Question: What are the imaging findings?
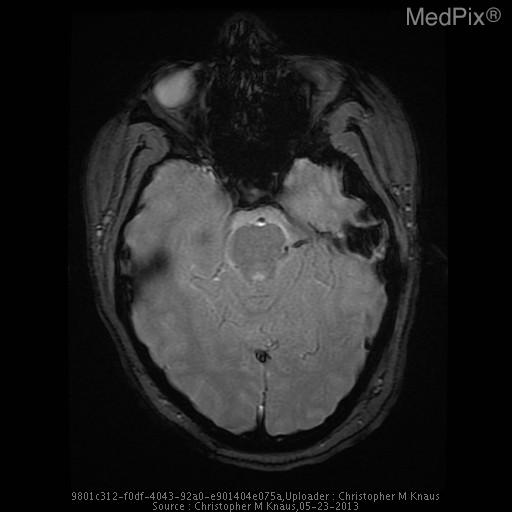
Answer: The imaging shows The vein of Galen, straight sinus, and dominant left transverse venous dural sinus are particularly hyperattenuating, and apparently prominent in caliber.

The superior sagittal sinus is notably less hyperattenuating and is normal in appearance.  The right transverse dural venous sinus is hypoplastic.

Gray/white matter discrimination is preserved.  There is no evidence for infarction or intracranial hemorrhage.  There are no brain masses or mass effect.  There is no hydrocephalus.

The skull is intact.  The partially imaged aerated portions of the skull base are free of significant effusions..

Impression: The vein of Galen, straight sinus, and dominant left transverse venous dural sinus are all particularly hyperattenuating and apparently prominent in caliber, all very concerning for thrombosis. The GRE sequence reverifies GRE blooming consistent with thrombosis within the vein of Galen, straight sinus, left dominant transverse venous sinus and sigmoid sinus and demonstrates no GRE blooming within the brain parenchyma suggestive of brain parenchymal hemorrhage..